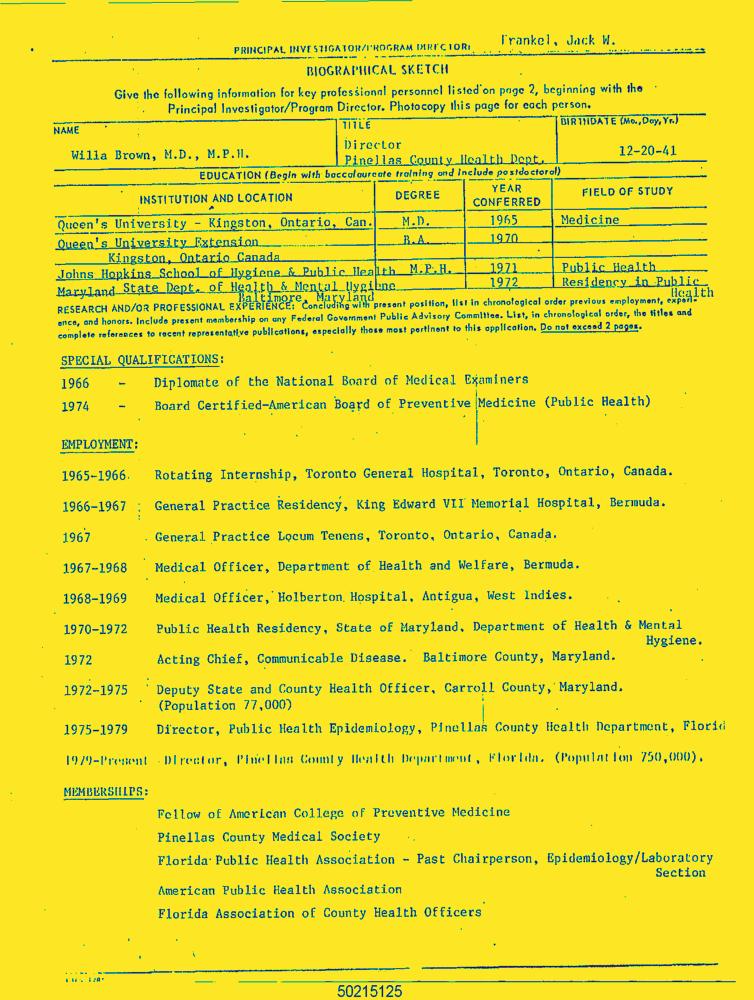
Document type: Resume-Doc